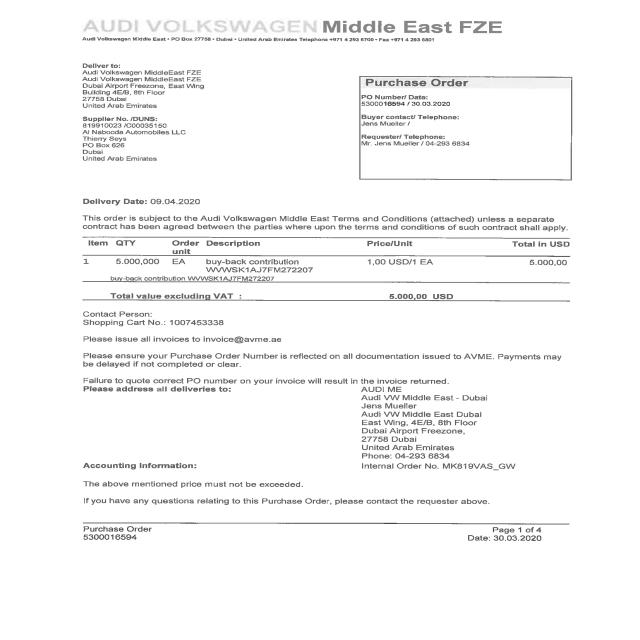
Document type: Invoice